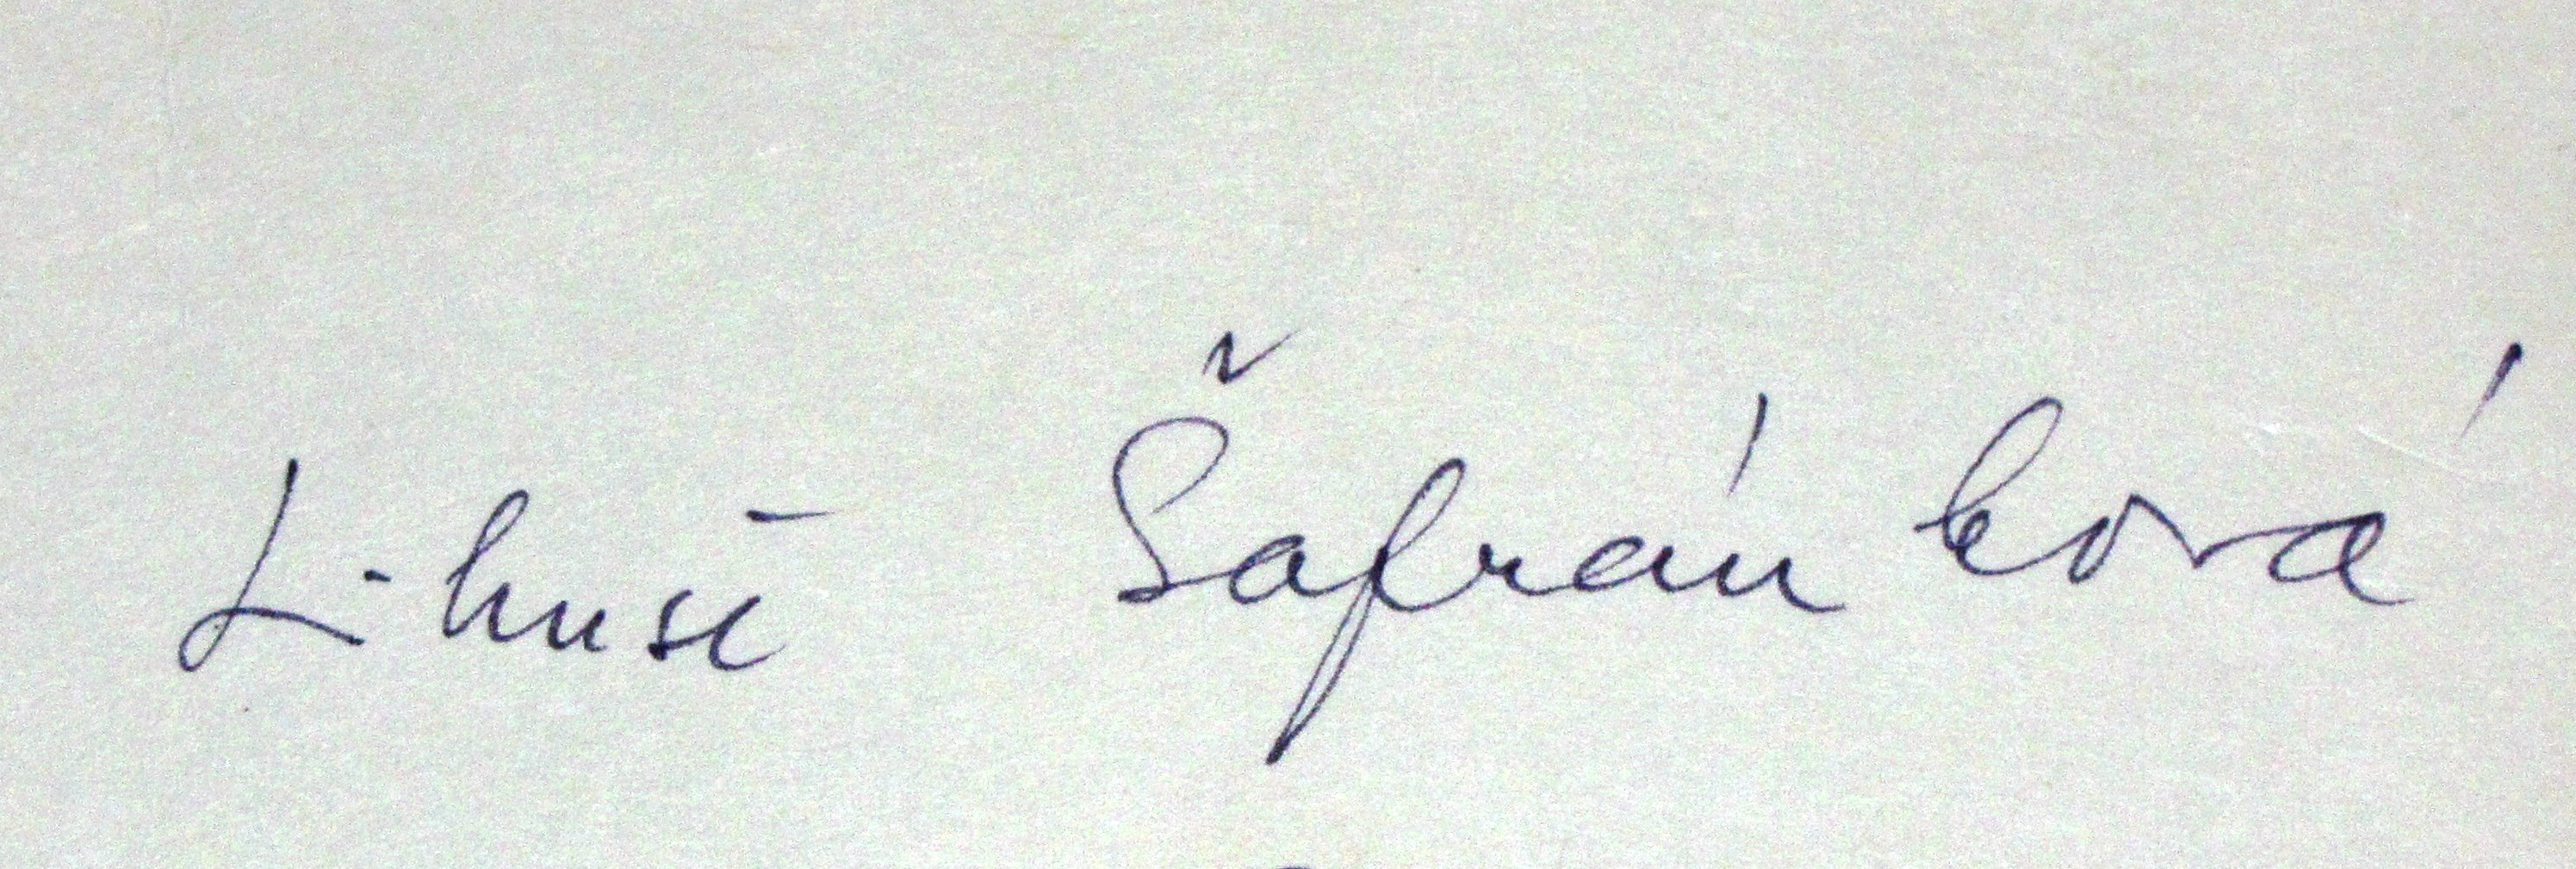
Signature of: libuše šafránková